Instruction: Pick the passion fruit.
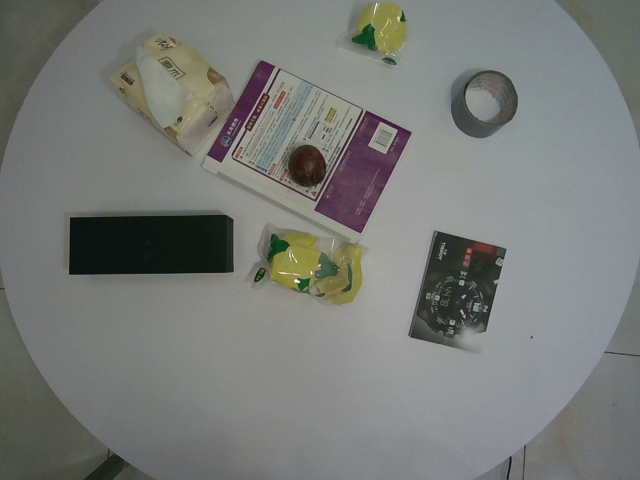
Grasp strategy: vertical